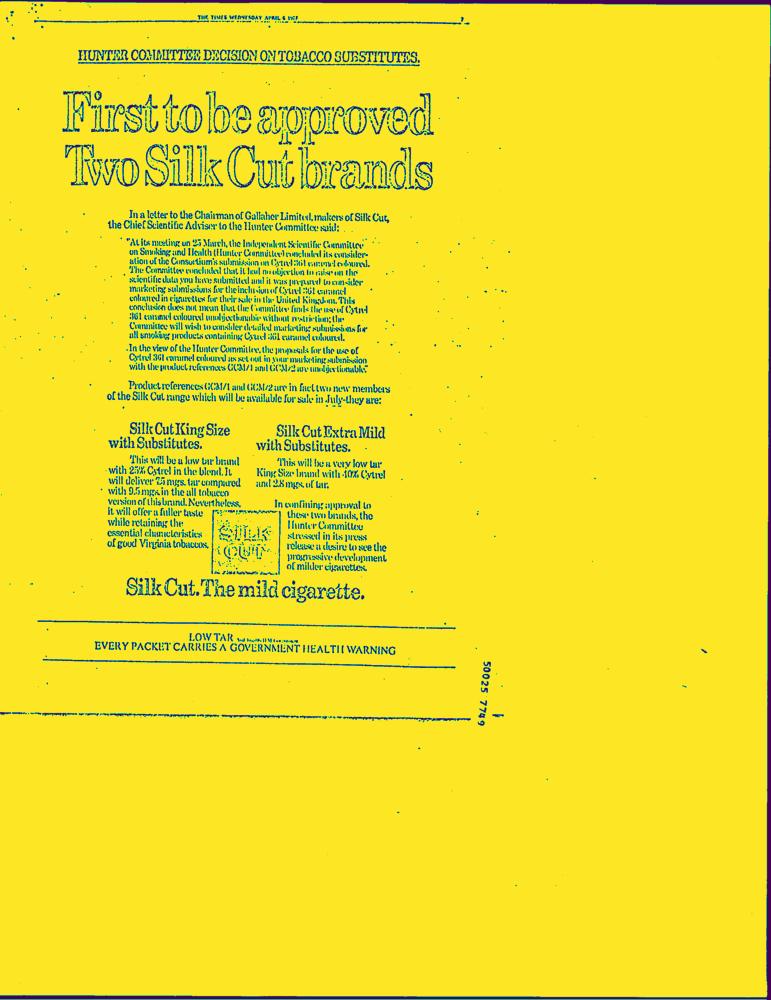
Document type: AD